Question: What do the imaging results show?
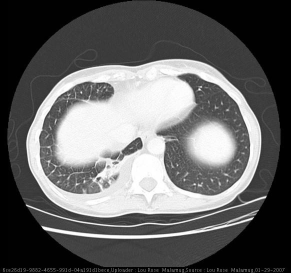
Answer: The imaging shows Chest PA/LAT revealed increased interstitial markings in the right lower lobe.

Contrast enhanced chest CT revealed diffuse increased interstitial markings involving the right middle and lower lobes, pleural thickening/scarring of the posterior right lower lobe, and a small right-sided pleural effusion. Contrast enhanced chest CT shows pleural thickening/scarring of the posterior right lower lobe..